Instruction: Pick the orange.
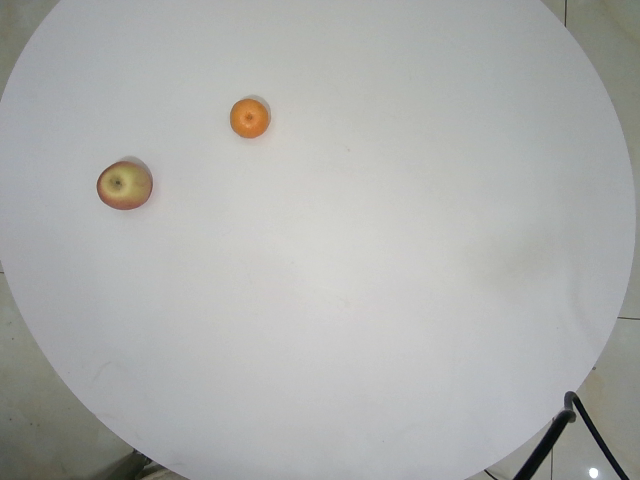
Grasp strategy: vertical